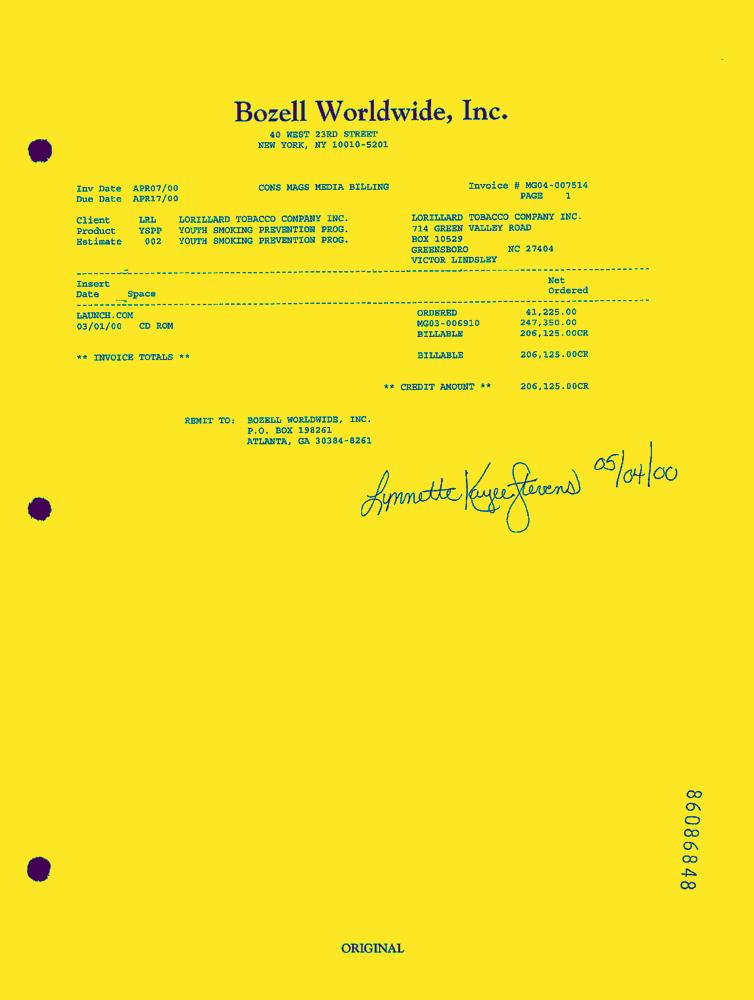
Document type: Invoice-Doc